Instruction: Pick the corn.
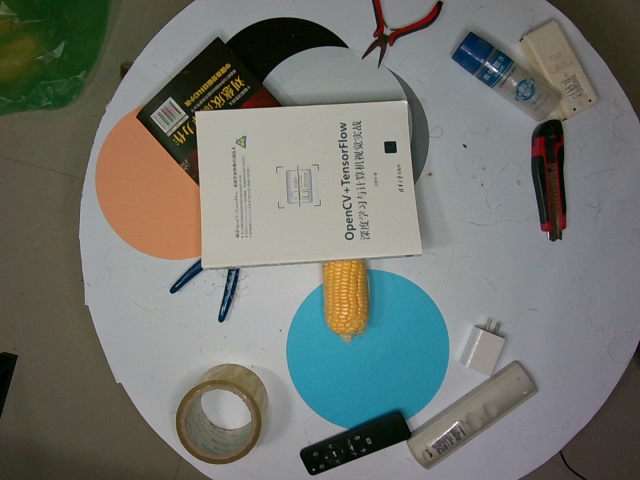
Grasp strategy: vertical